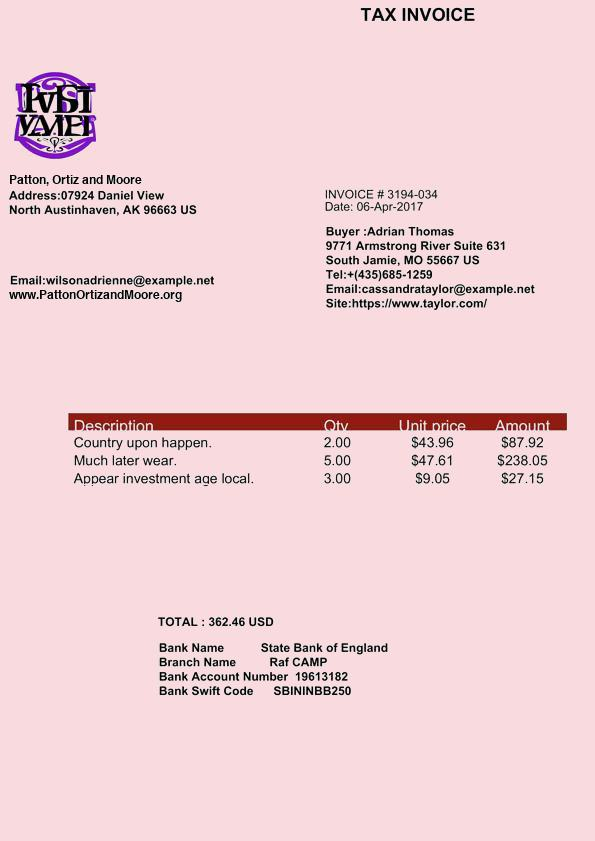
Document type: Invoice